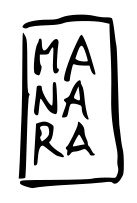
Signature of: q505666